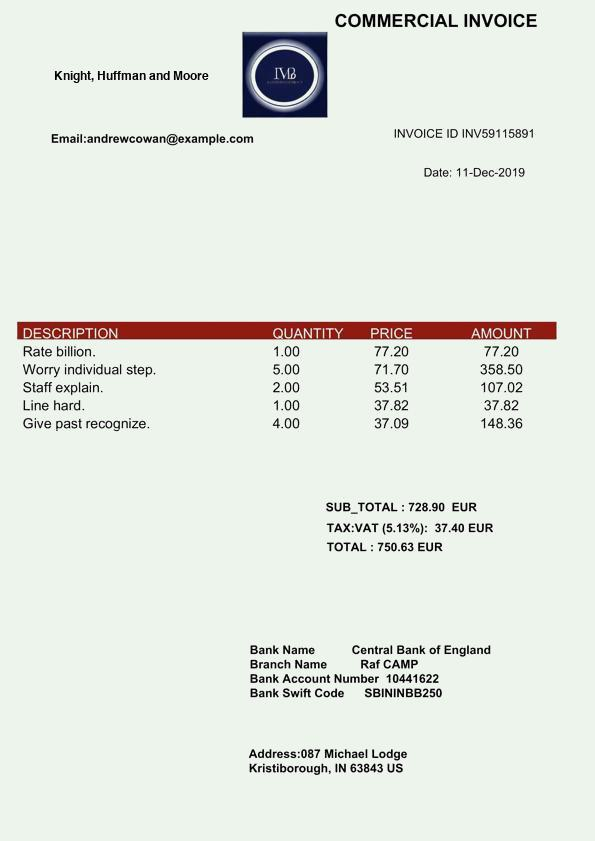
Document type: Invoice